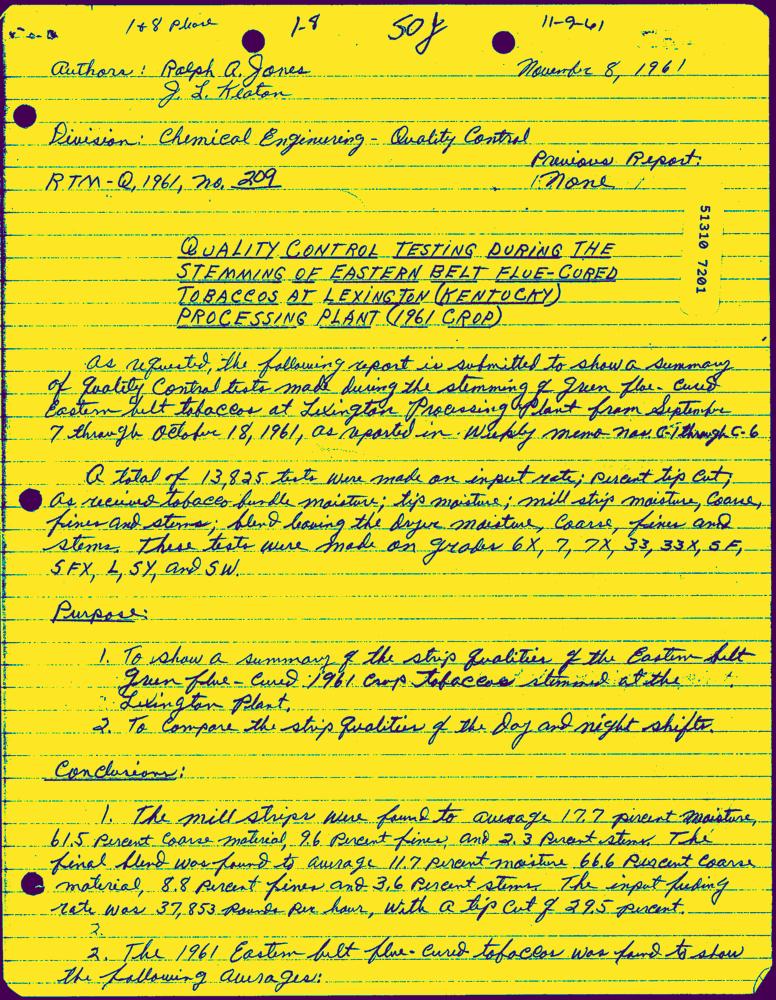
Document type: Hand-Written